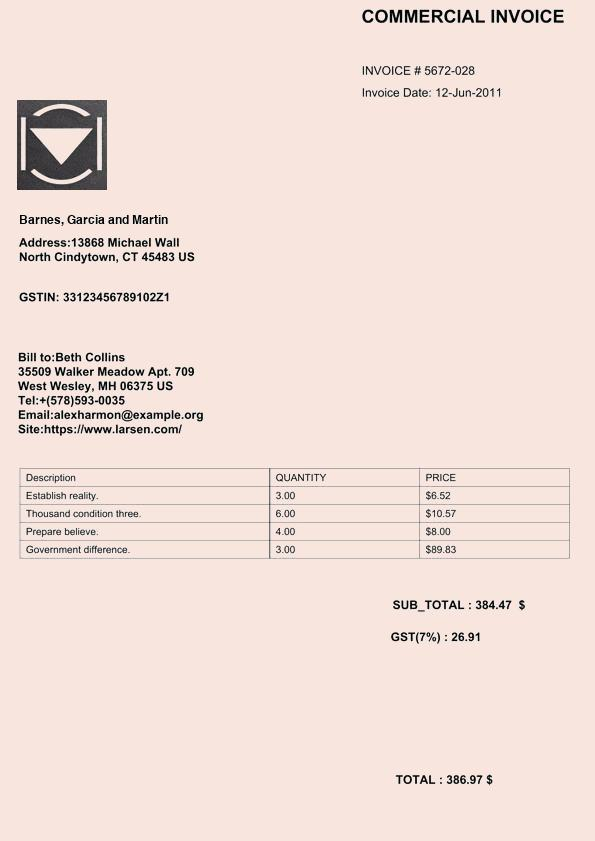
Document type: Invoice